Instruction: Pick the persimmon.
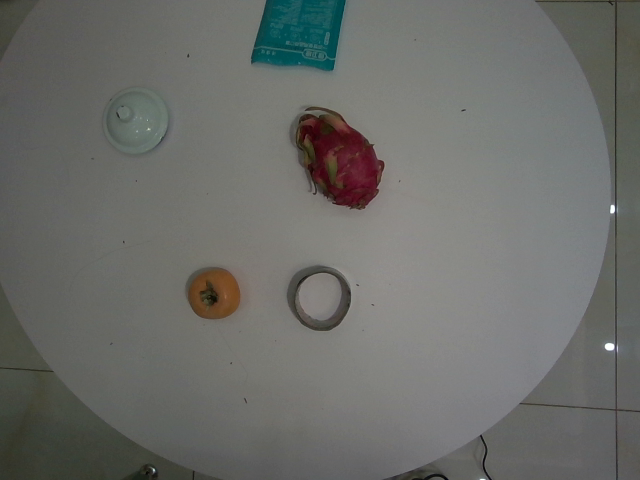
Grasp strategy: vertical